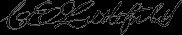
Signature of: charles e littlefield